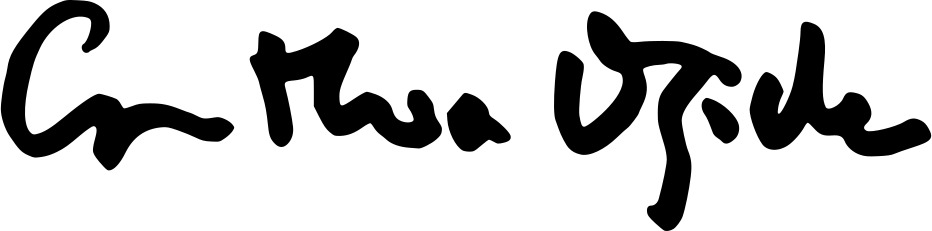
Signature of: cynthia ozick